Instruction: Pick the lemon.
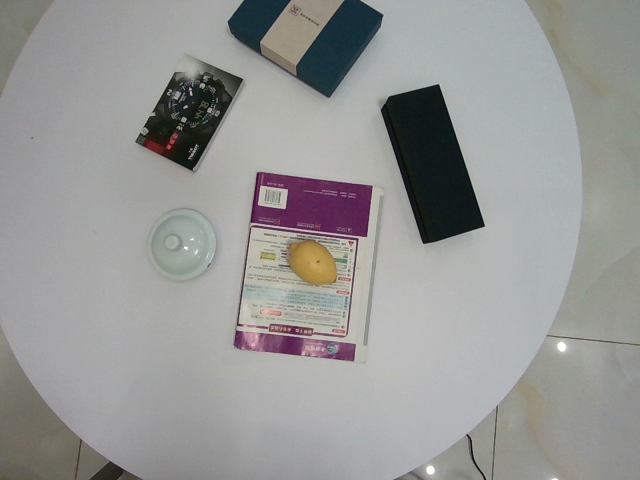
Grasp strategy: vertical